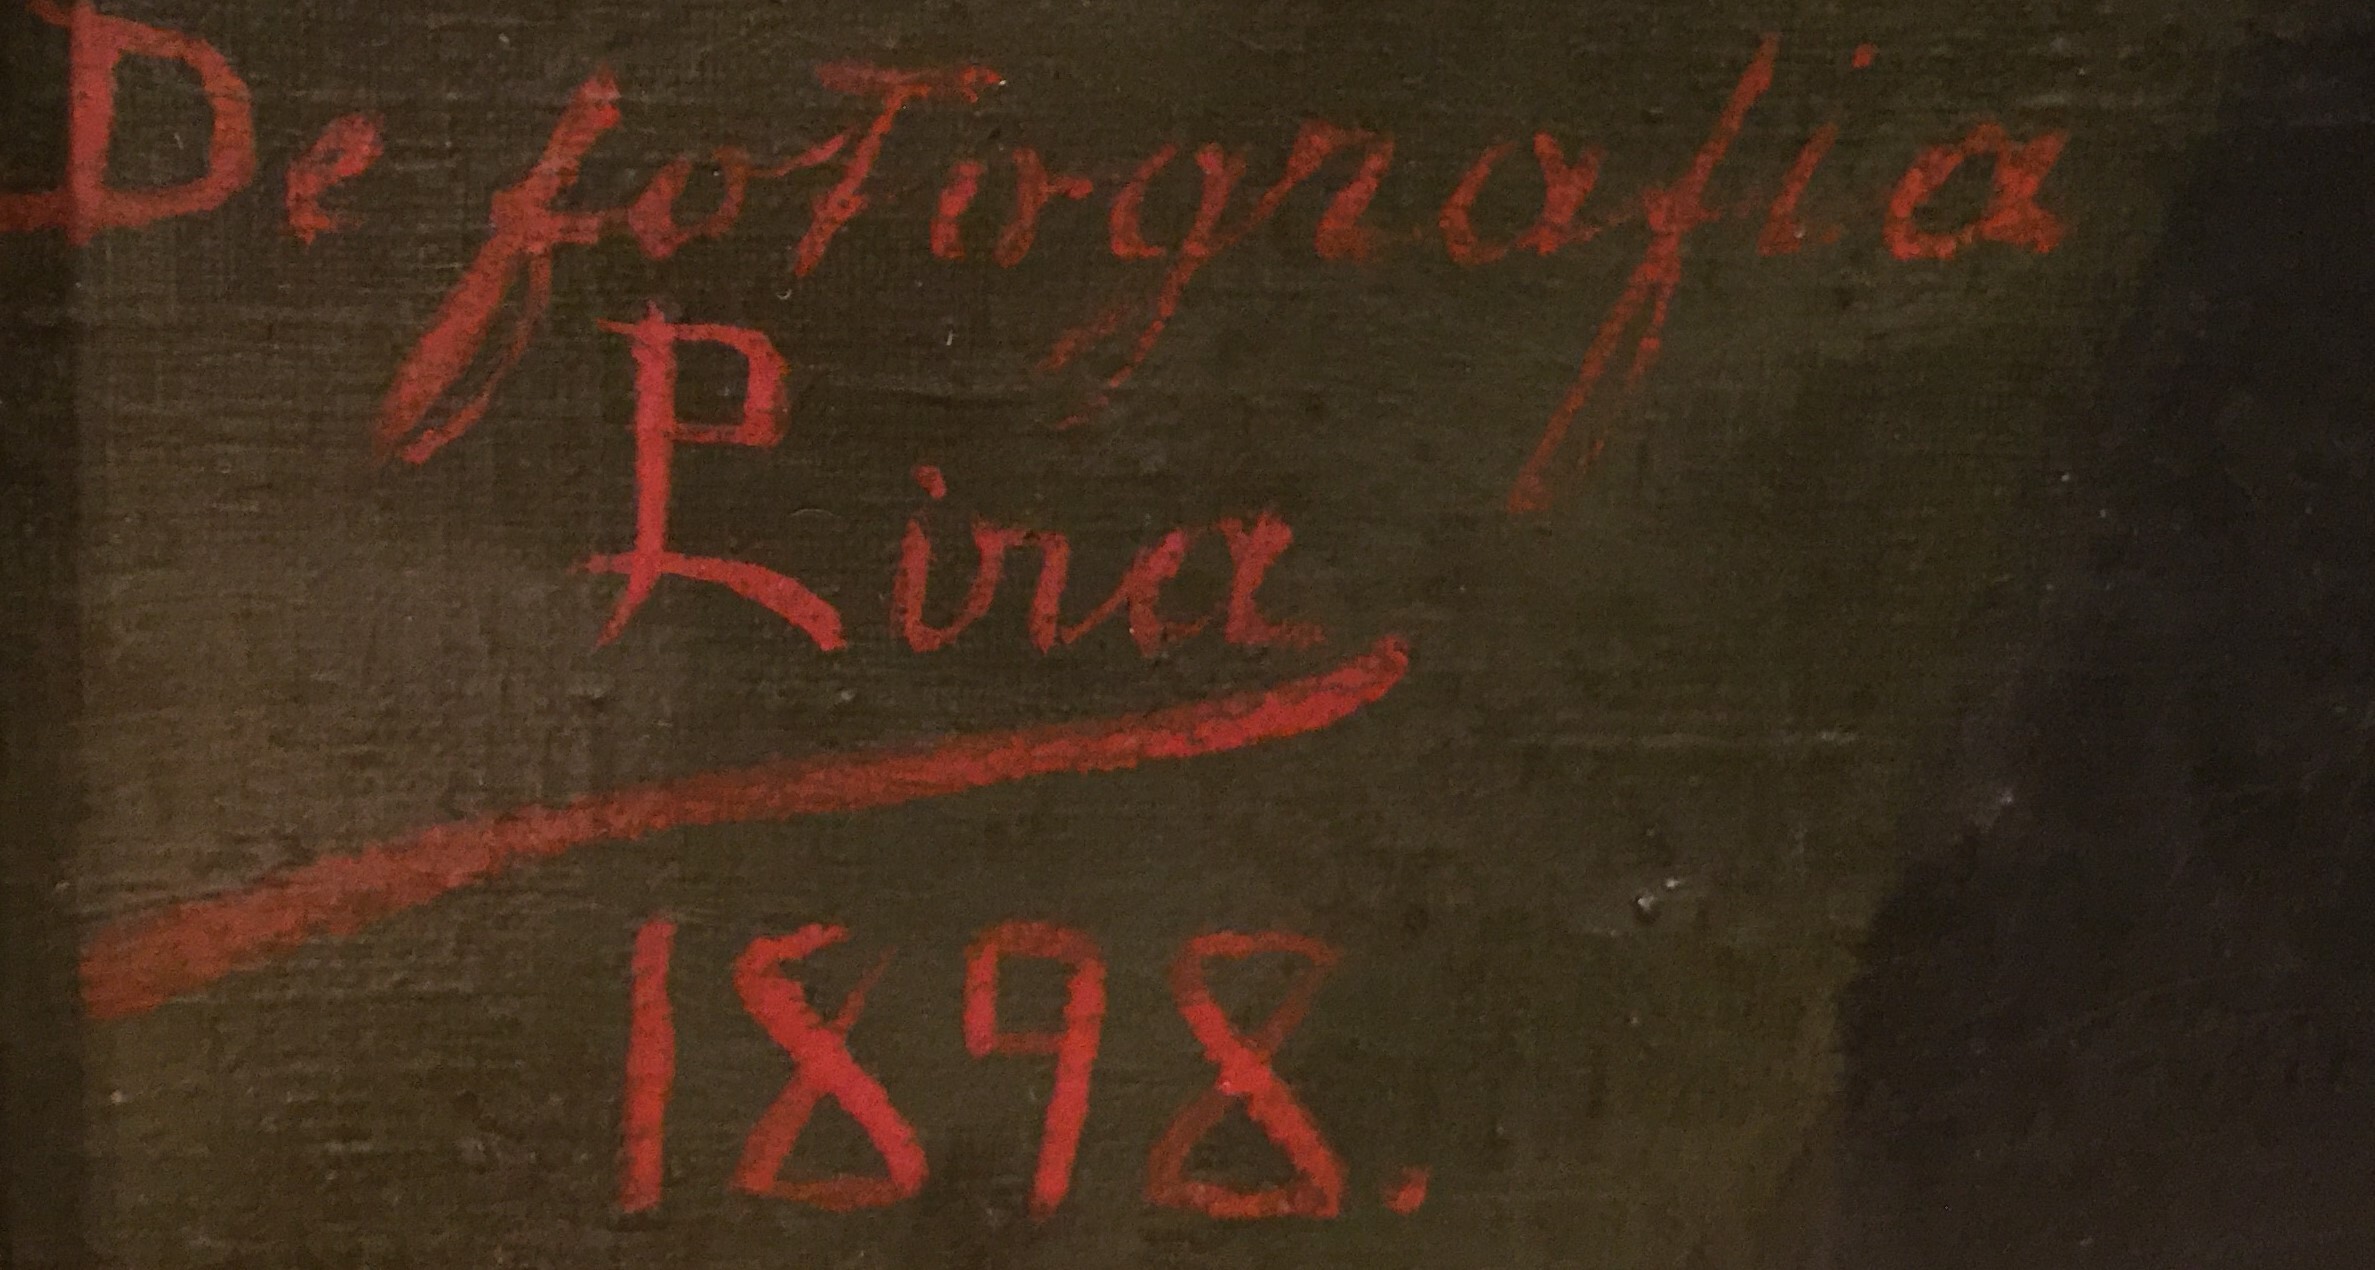
Signature of: pedro lira rencoret